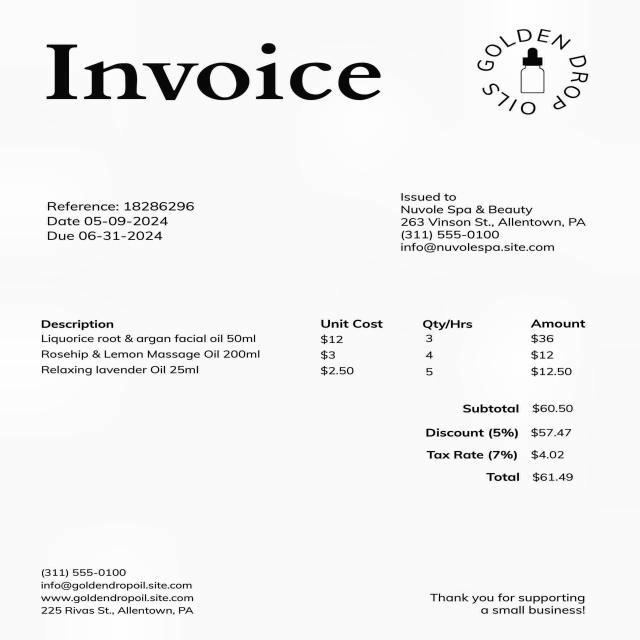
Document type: Invoice